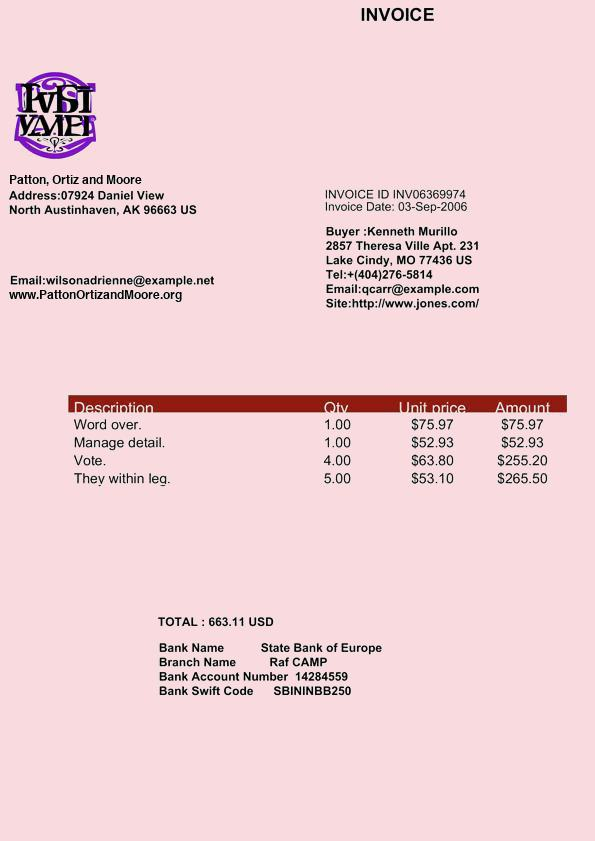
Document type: Invoice